Question: What is the mailing or notice date provided in the document?
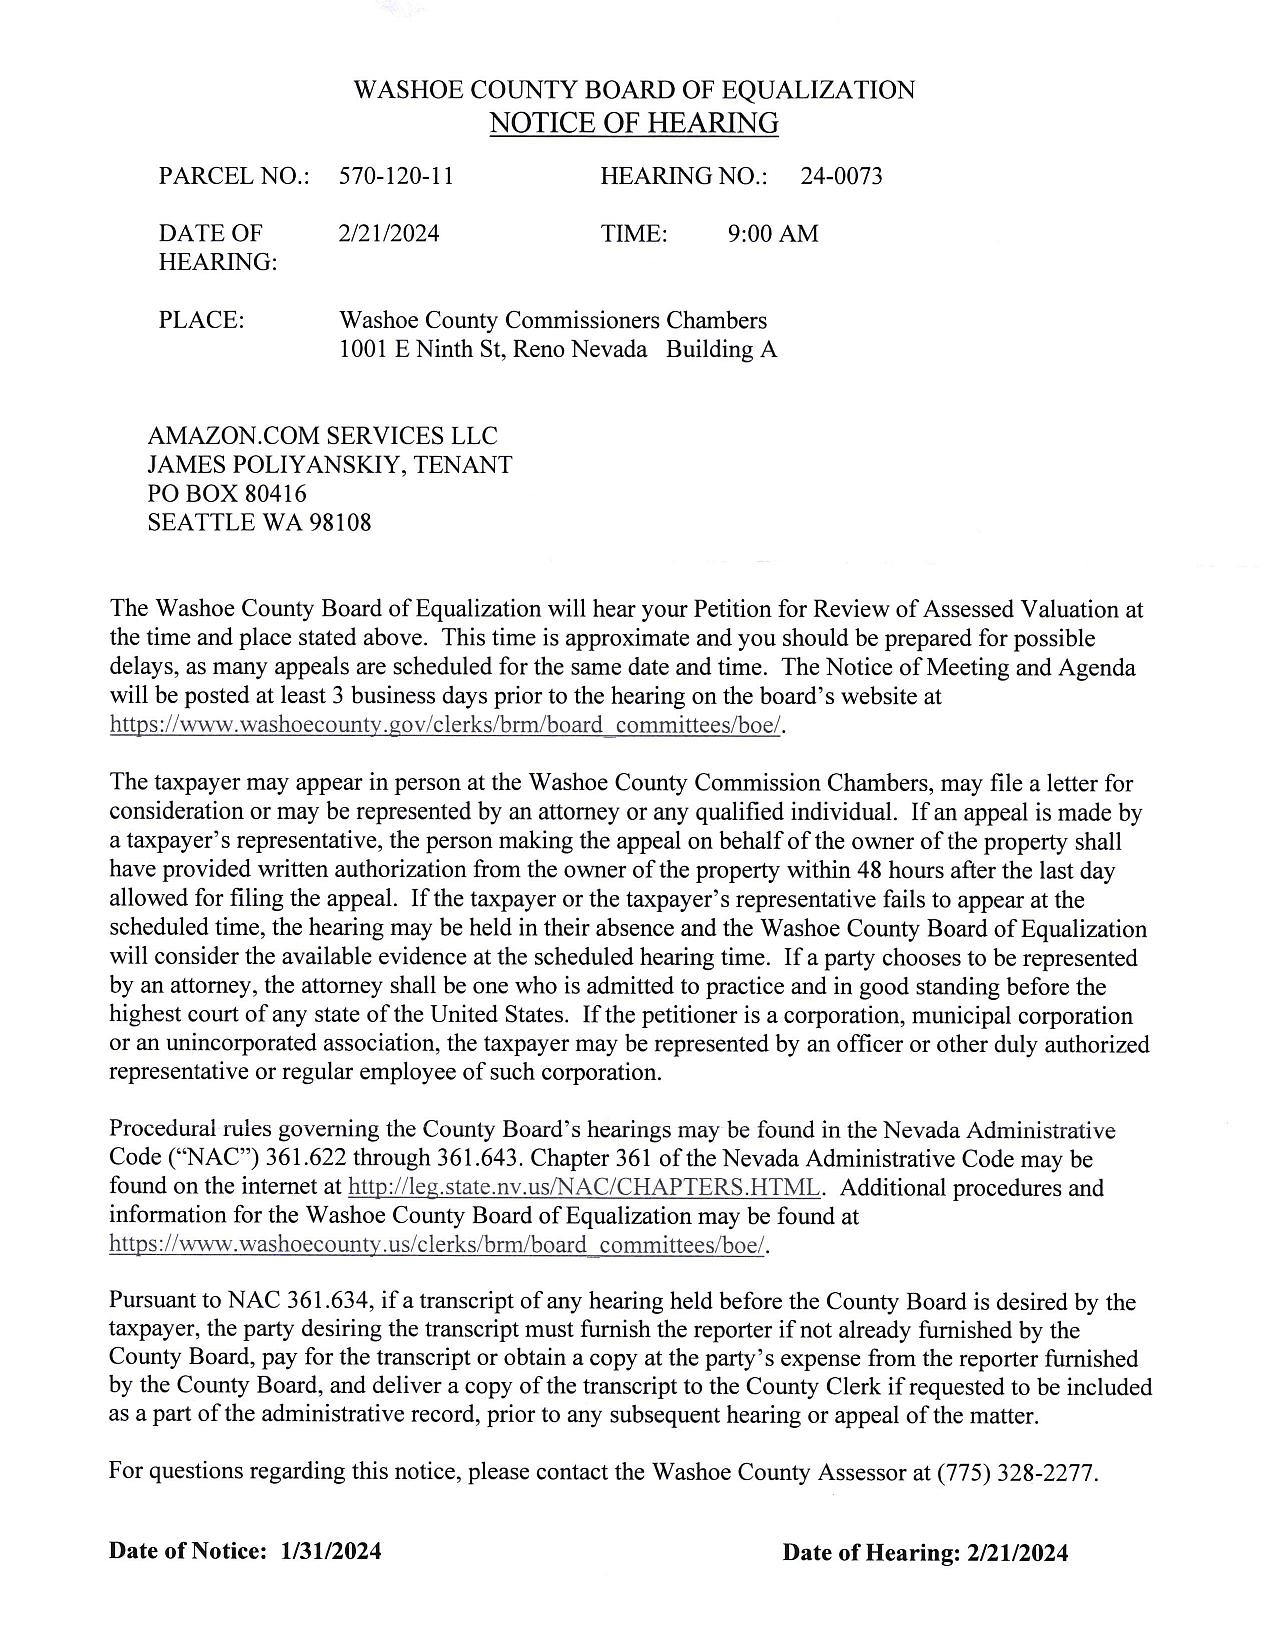
Answer: "1/31/24"